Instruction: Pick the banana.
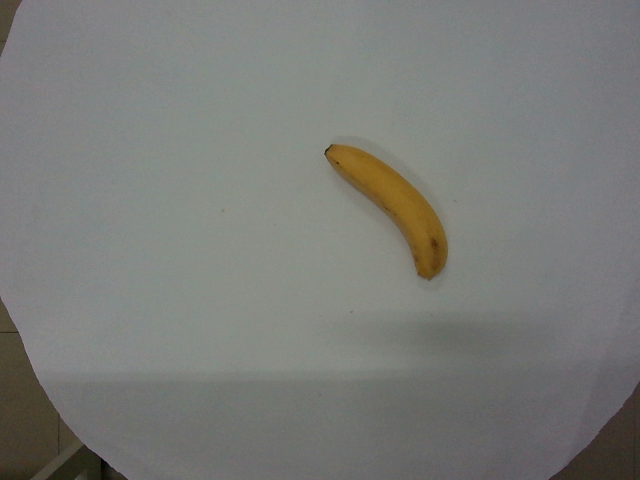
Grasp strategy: vertical